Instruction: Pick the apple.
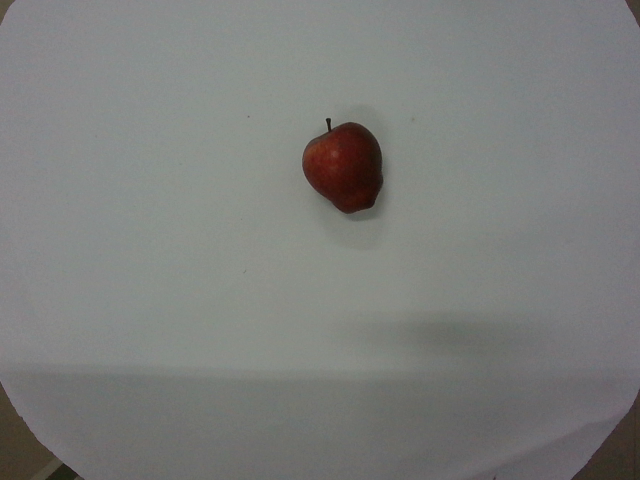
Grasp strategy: vertical